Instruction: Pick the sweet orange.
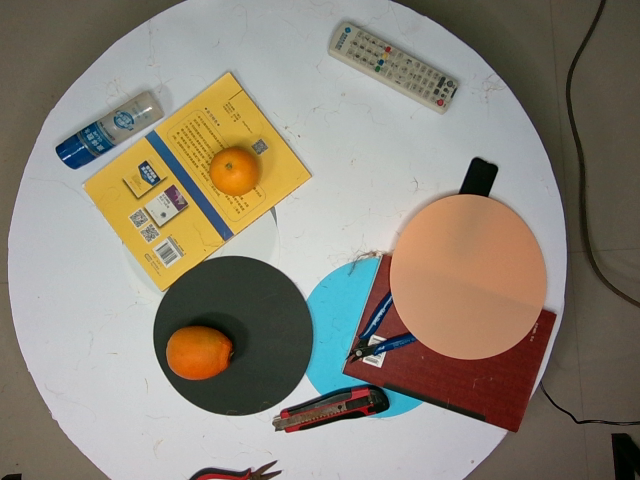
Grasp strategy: vertical